Question: What might the diagnosis be?
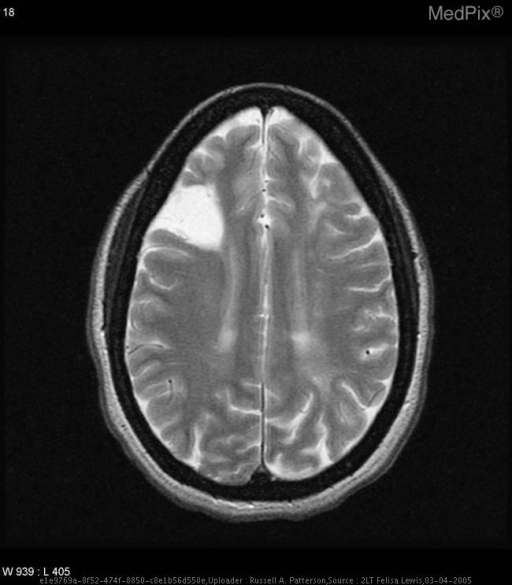
Answer: The possible diagnosis includes Cerebral infarct (L MCA territory), TIA, Common neurologic deficits after (old) stroke.